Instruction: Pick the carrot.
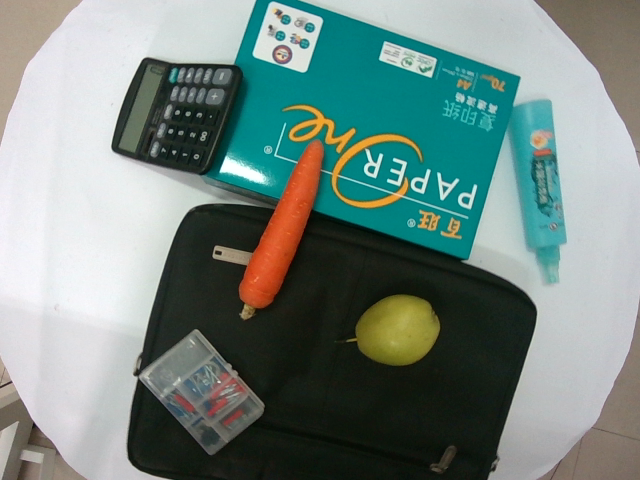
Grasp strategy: vertical